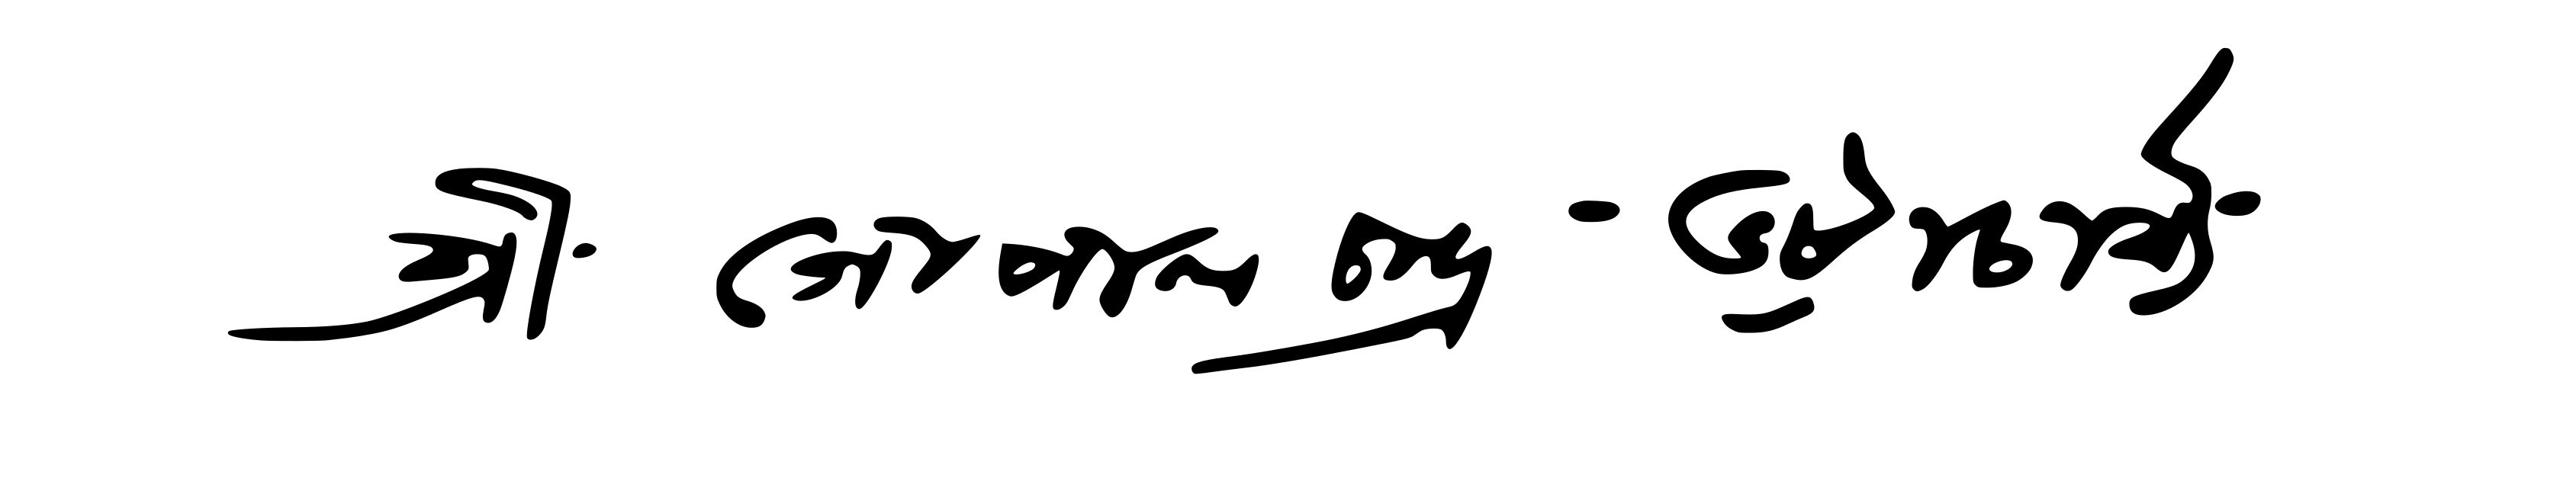
Signature of: gopal chandra bhattacharya